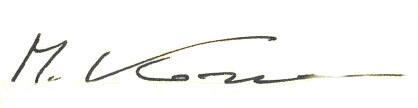
Signature of: michał kozakiewicz